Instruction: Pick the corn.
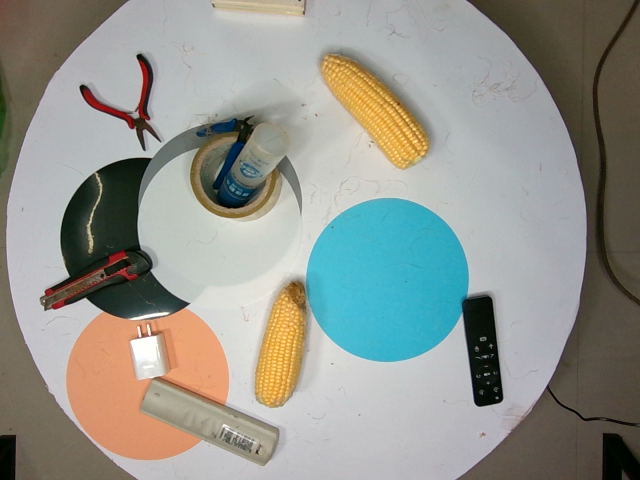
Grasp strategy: vertical